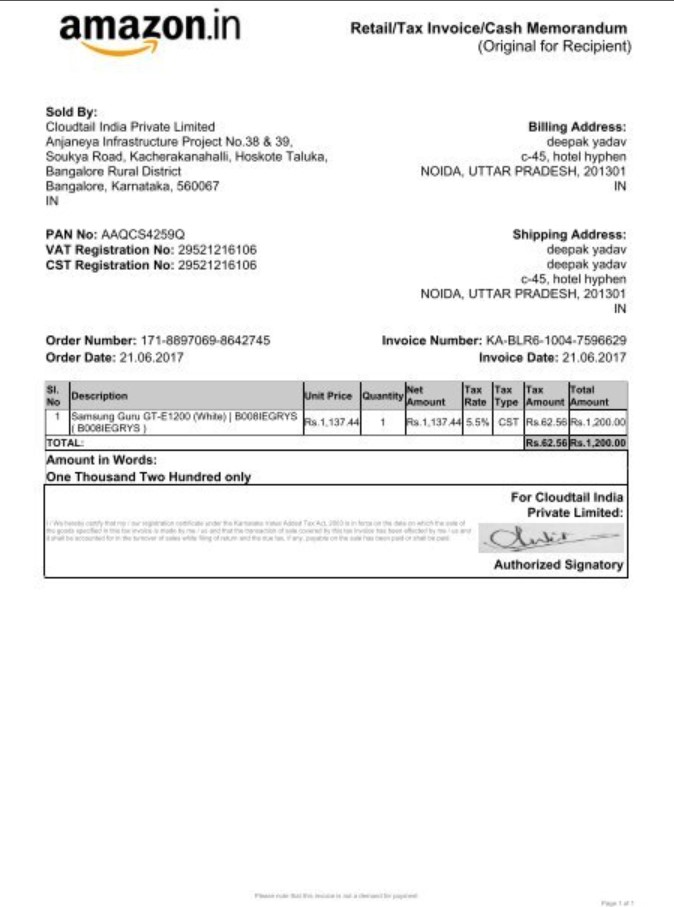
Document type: Invoice